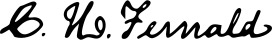
Signature of: charles henry fernald